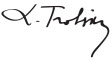
Signature of: leon trotsky